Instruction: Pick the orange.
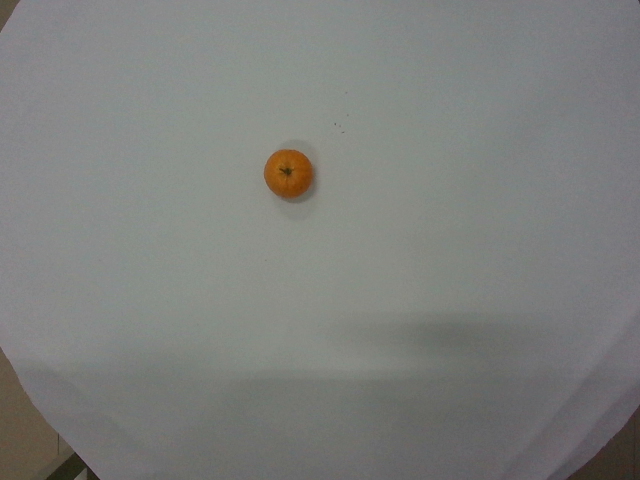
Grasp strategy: vertical